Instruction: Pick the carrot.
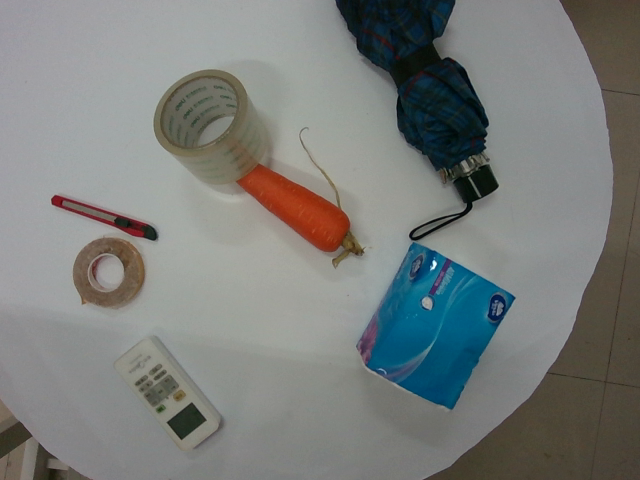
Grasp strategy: vertical